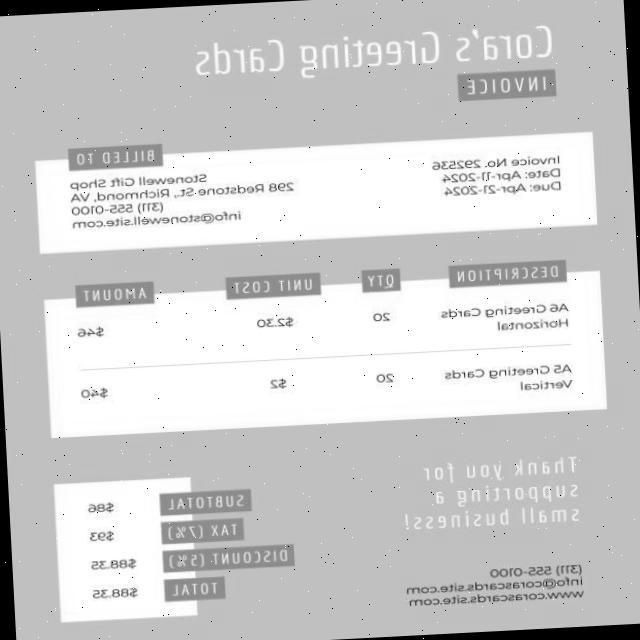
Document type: Invoice